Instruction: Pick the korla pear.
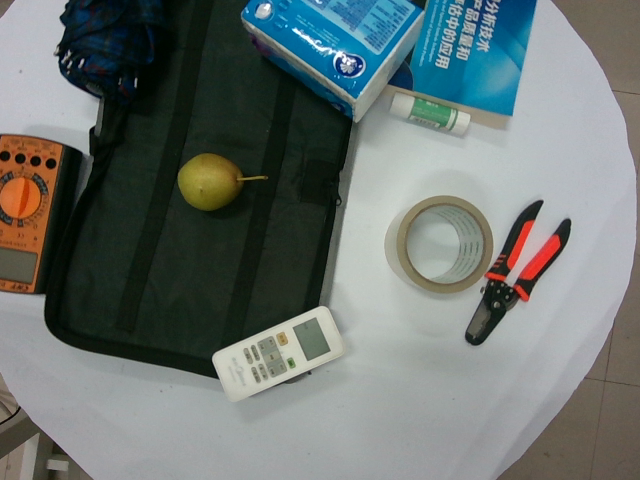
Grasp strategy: vertical